Question: What is the earliest payment due date mentioned in the document?
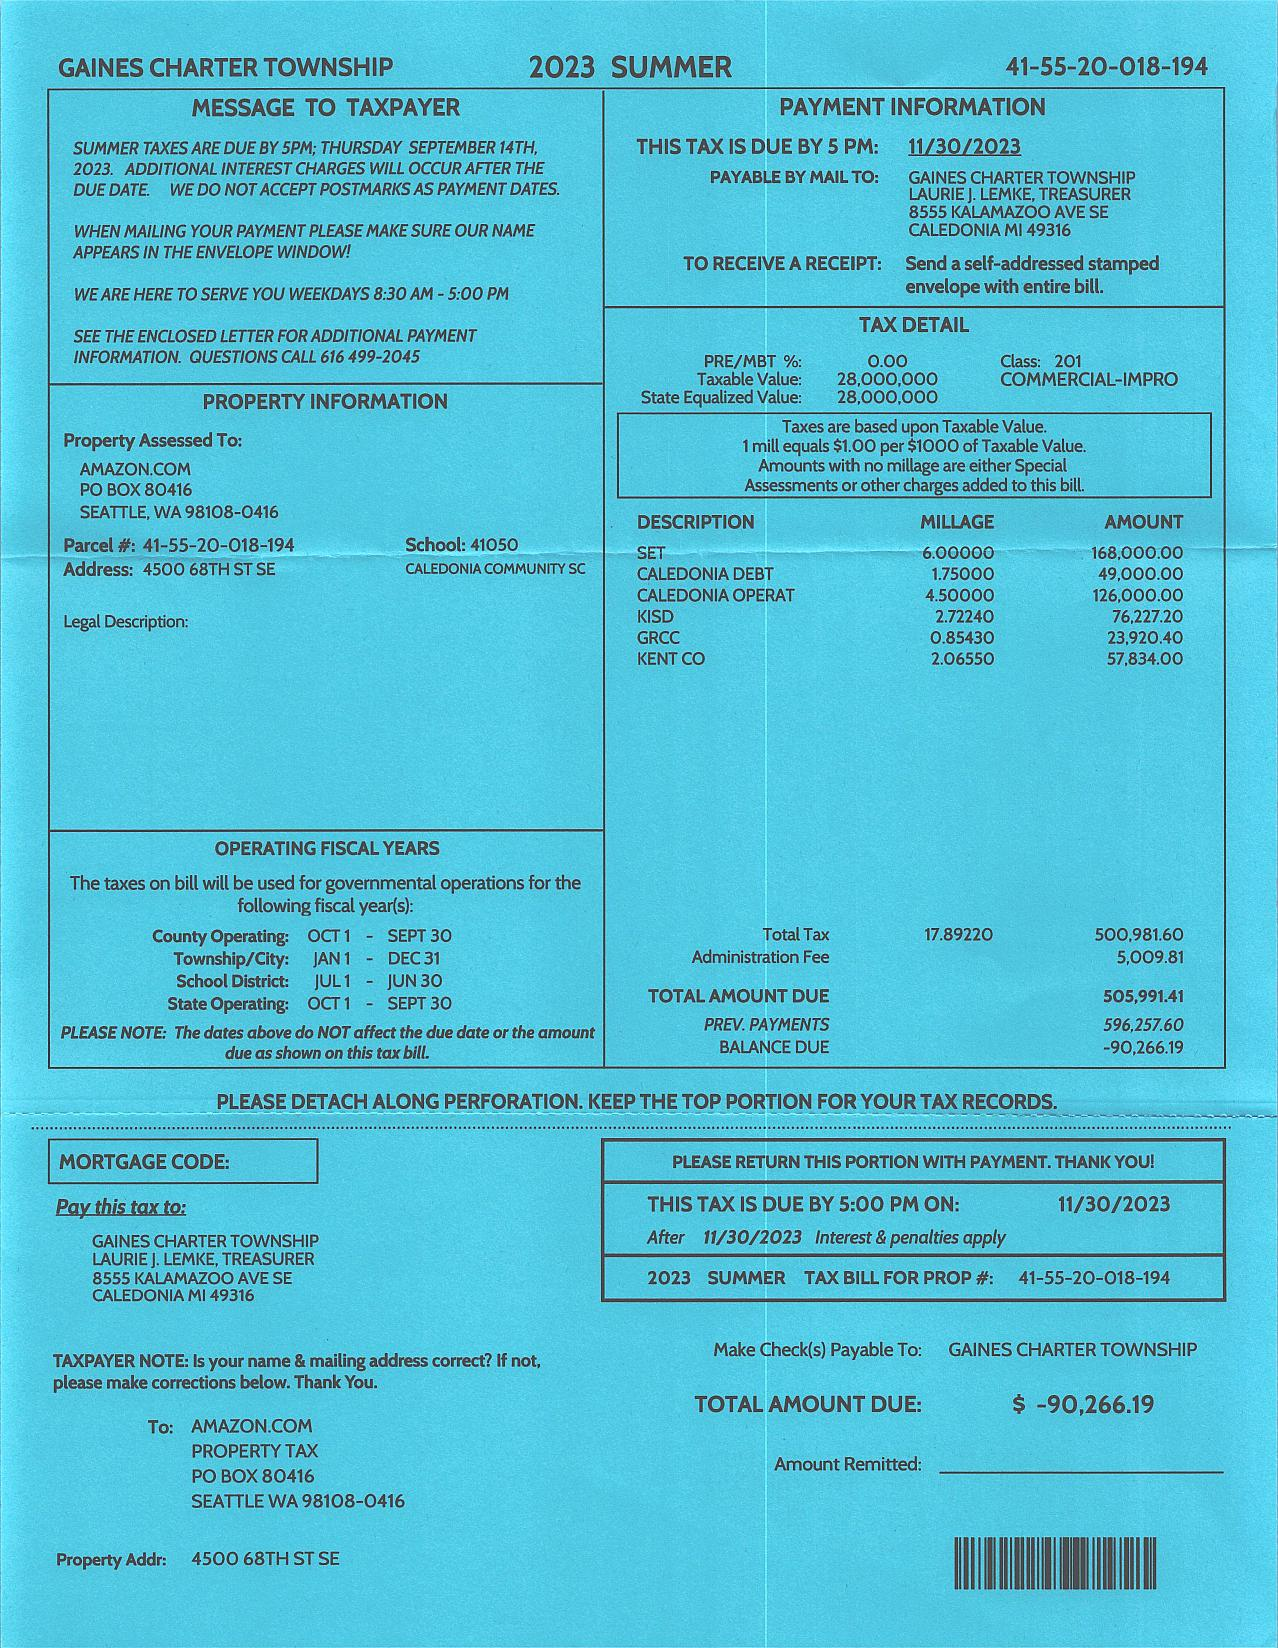
Answer: "11/30/23"